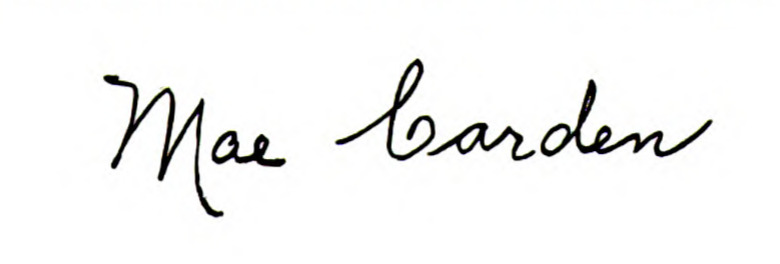
Signature of: mae carden